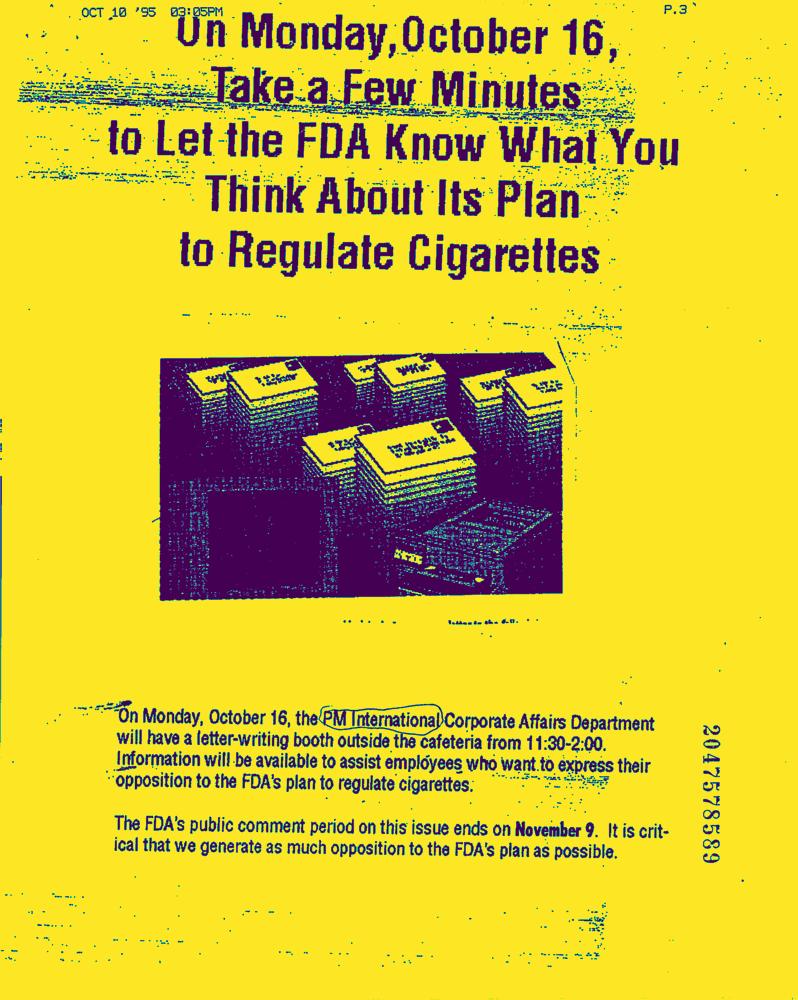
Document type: News-Article